Question: How does the patient history play a role?
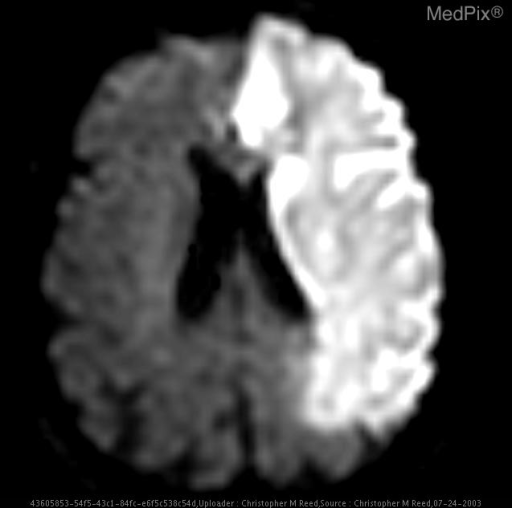
Answer: The patient's history of Acute onset right sided neurological collapse two hours prior to presentation. is key in understanding the case.